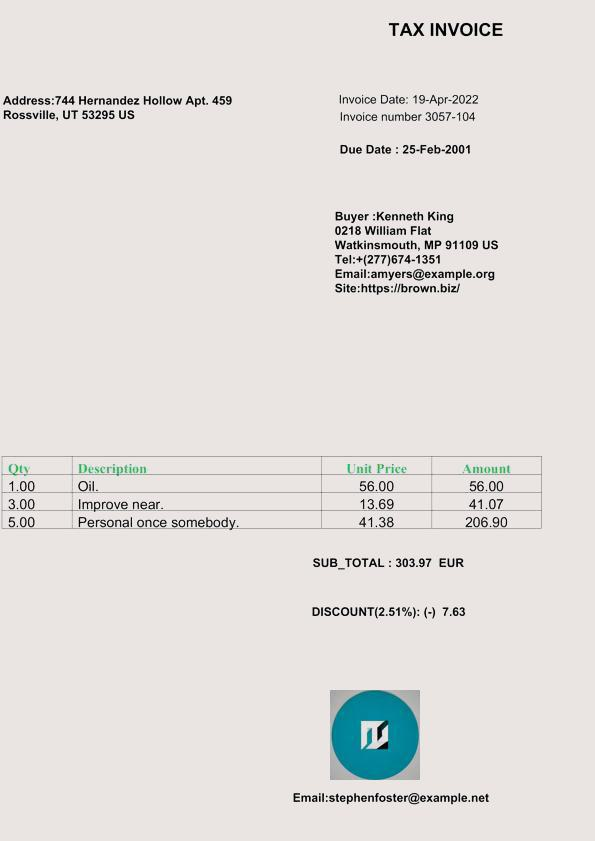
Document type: Invoice